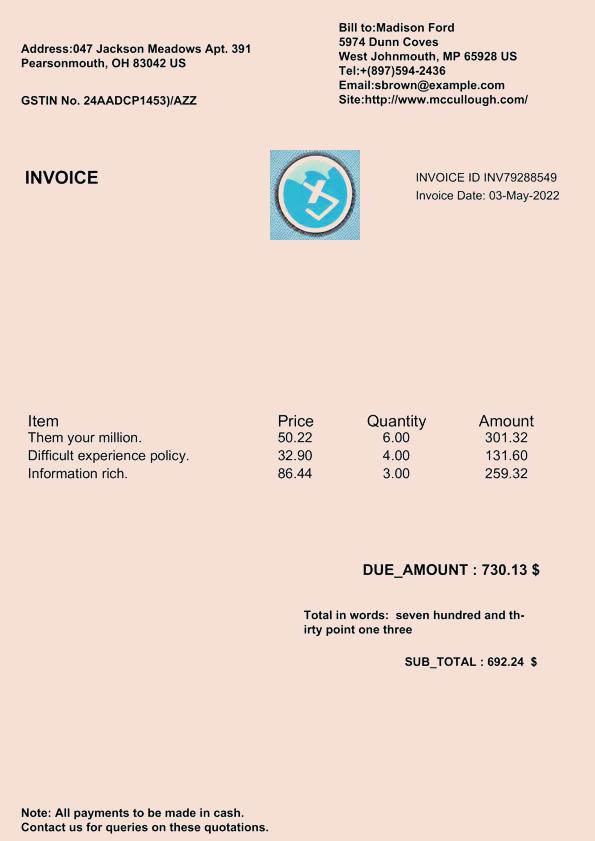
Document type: Invoice